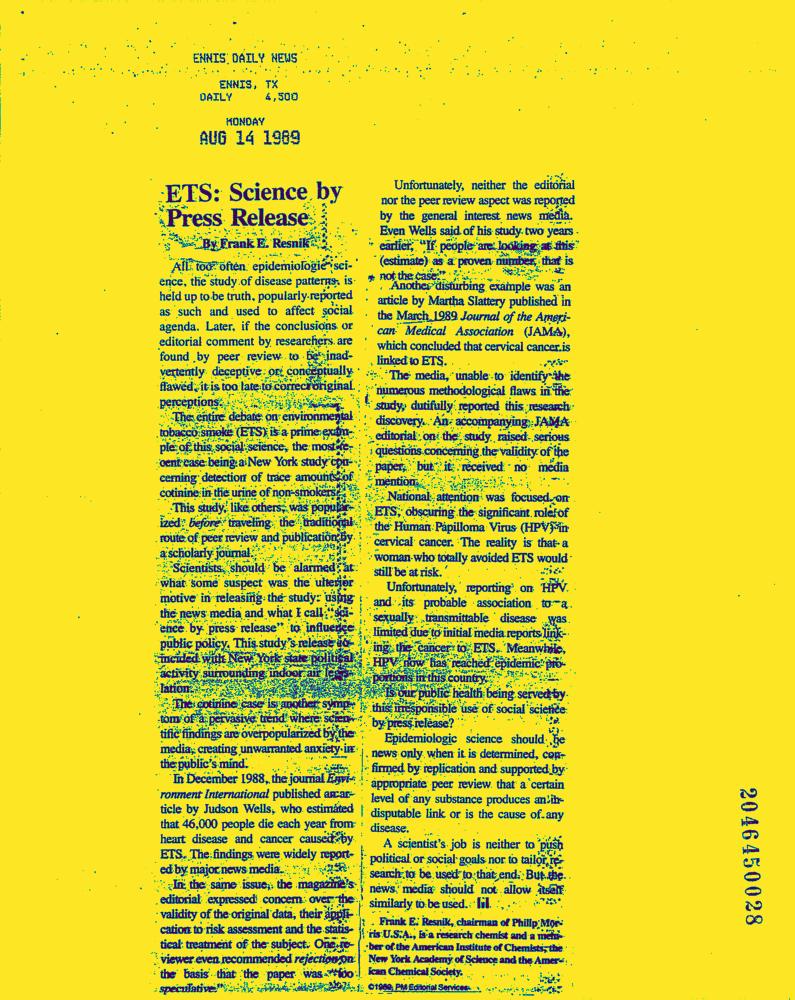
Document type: News-Article